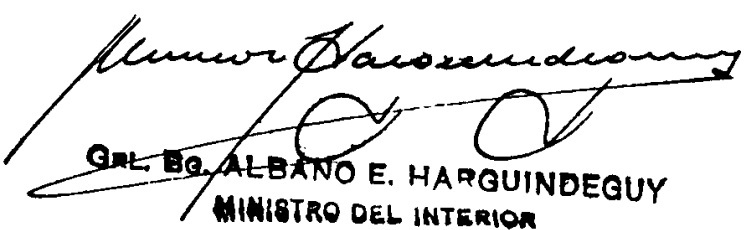
Signature of: albano harguindeguy